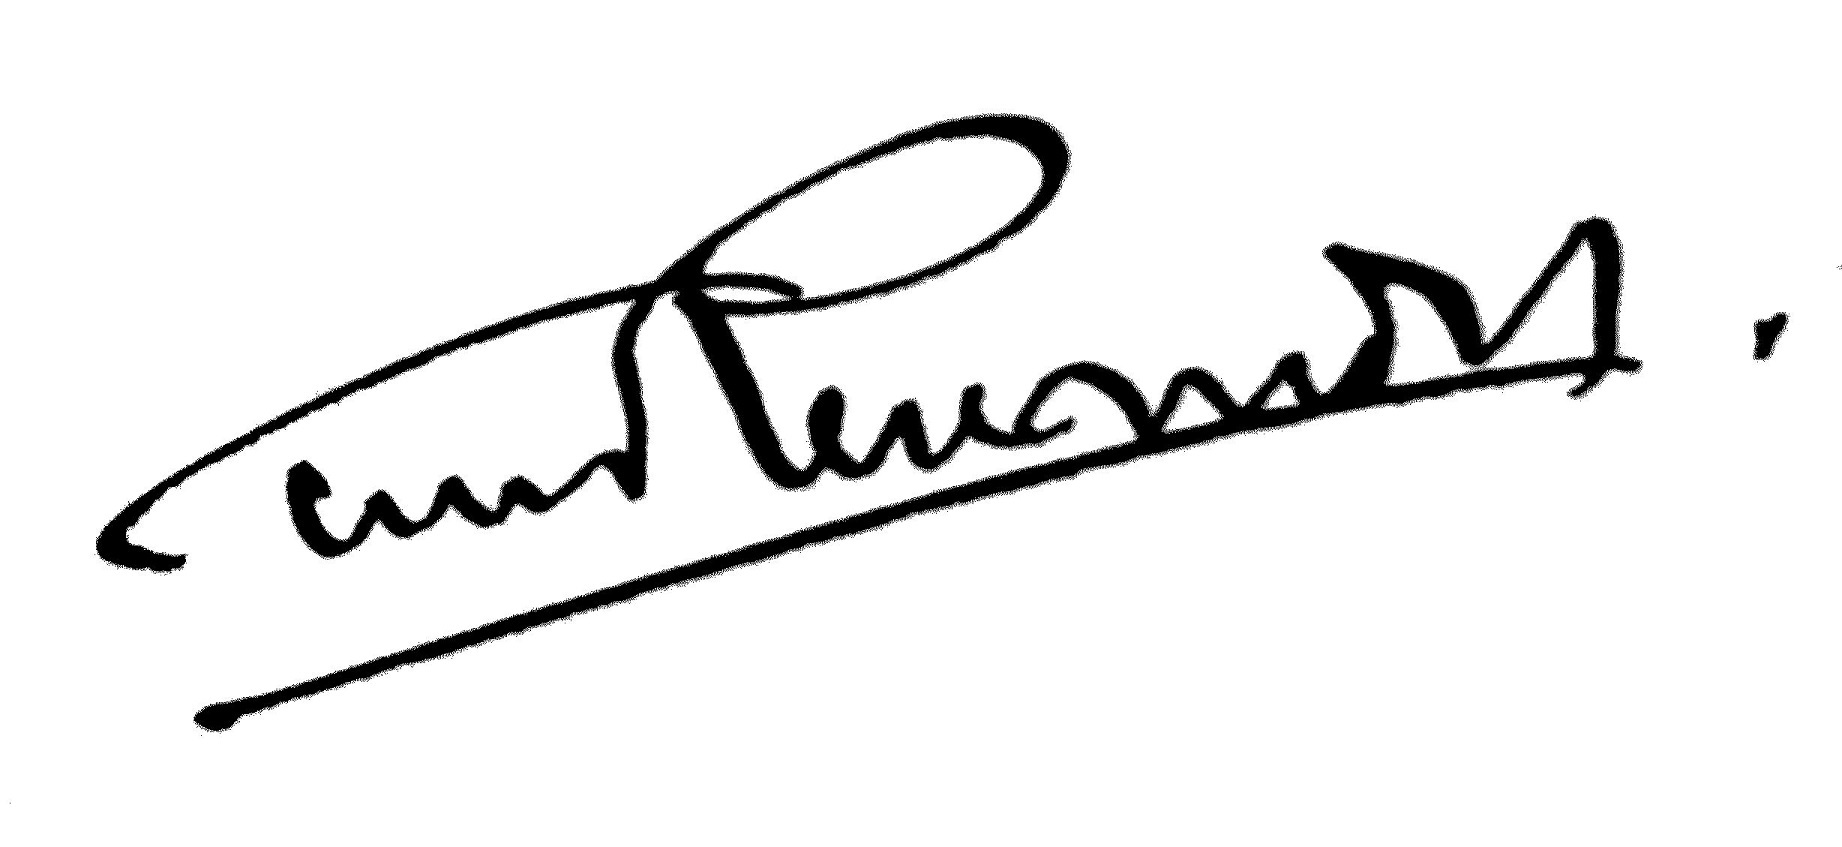
Signature of: pierre renaudel